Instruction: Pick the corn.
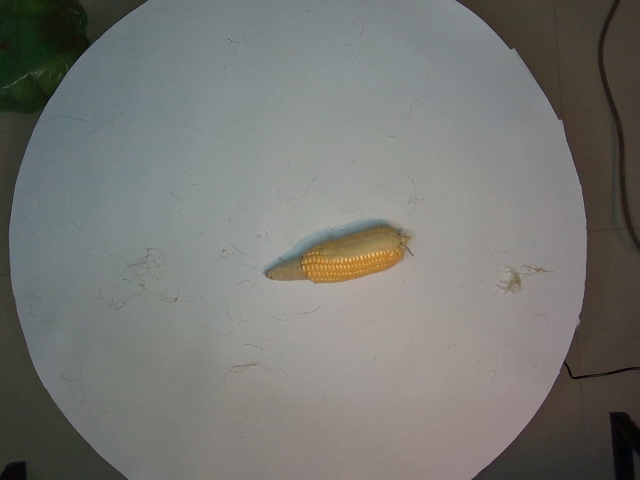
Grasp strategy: vertical